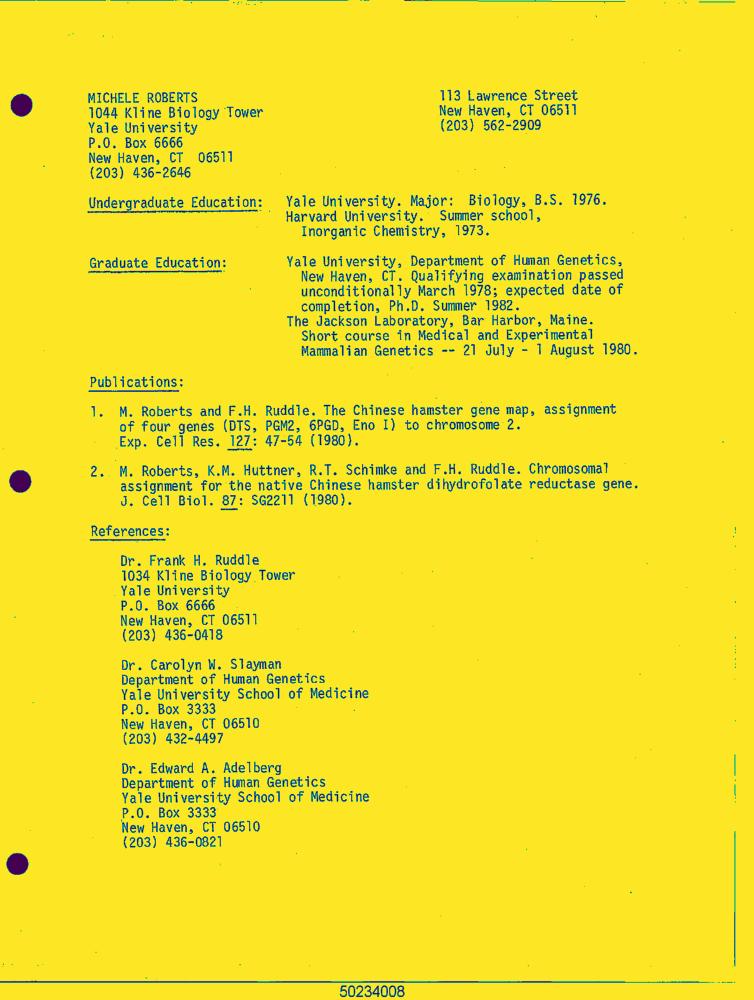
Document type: Resume-Doc